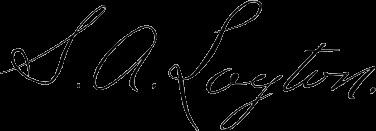
Signature of: solomon andrew layton